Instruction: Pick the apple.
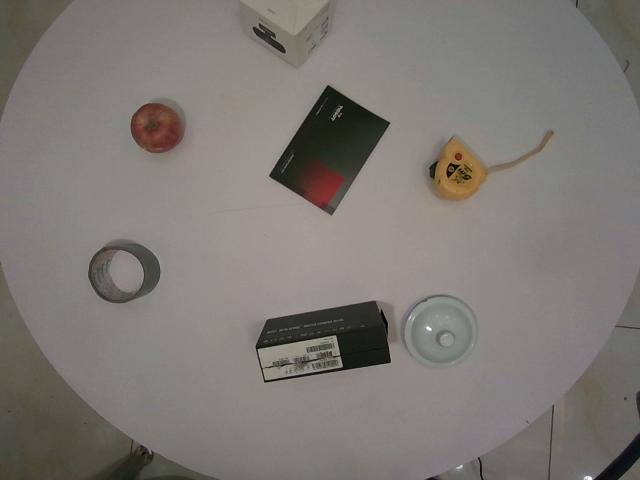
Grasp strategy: vertical